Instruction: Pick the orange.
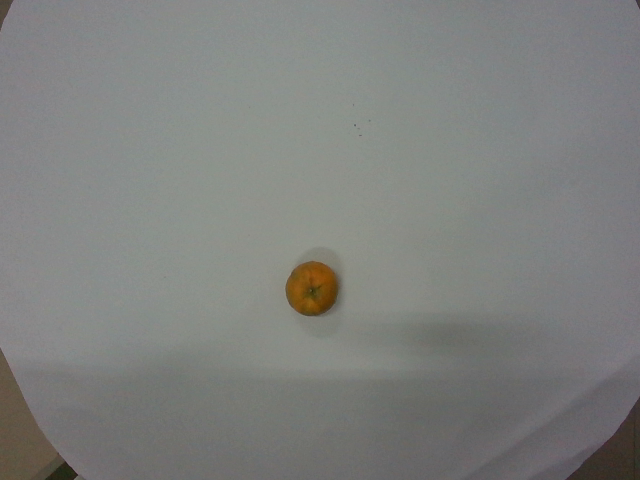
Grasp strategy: vertical